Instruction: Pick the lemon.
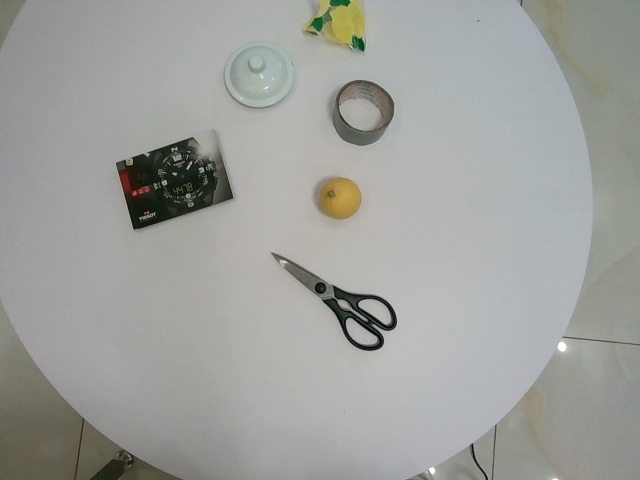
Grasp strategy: vertical